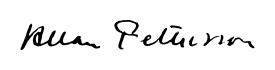
Signature of: allan pettersson